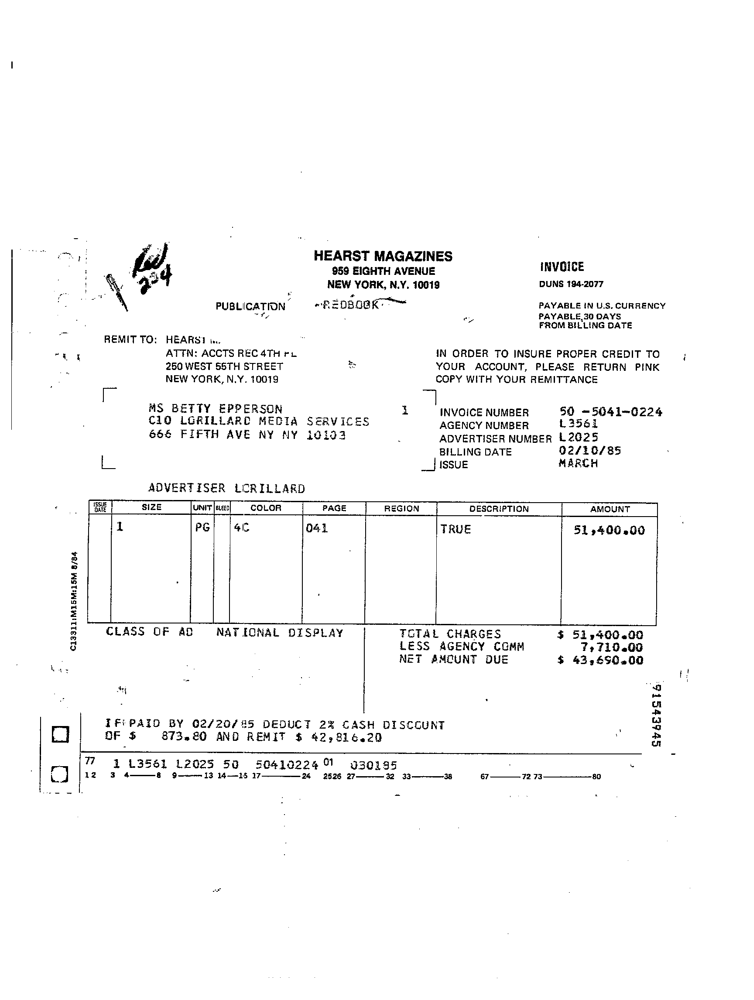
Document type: Invoice